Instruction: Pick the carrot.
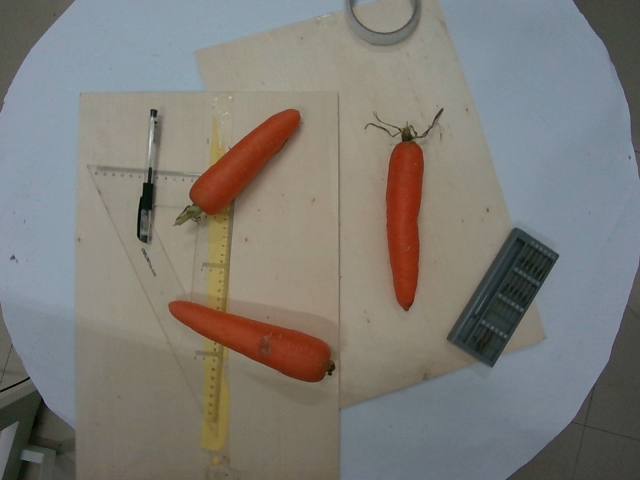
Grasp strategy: vertical